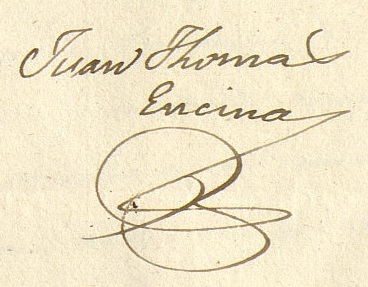
Signature of: juan tomás encina del peral